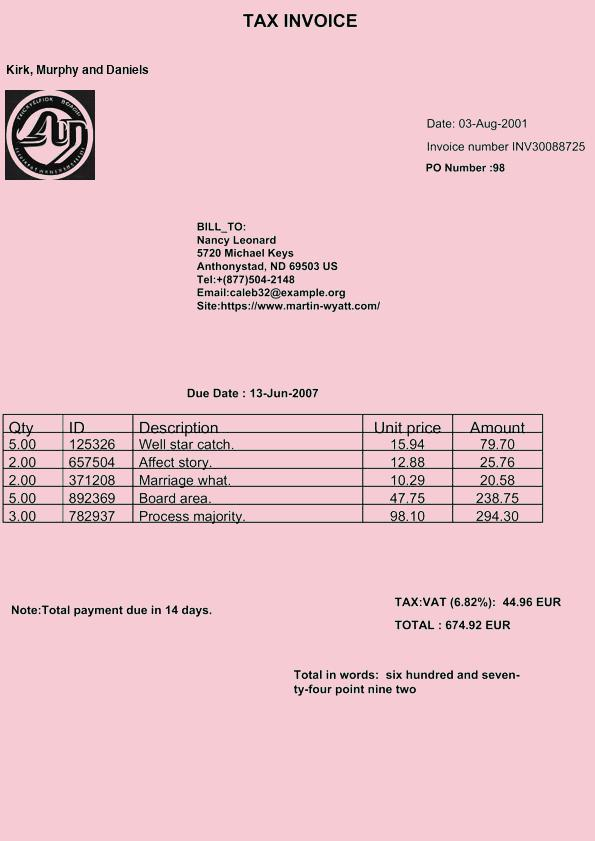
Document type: Invoice